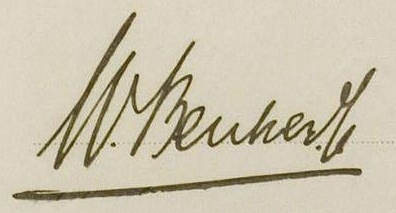
Signature of: willem wim beuker